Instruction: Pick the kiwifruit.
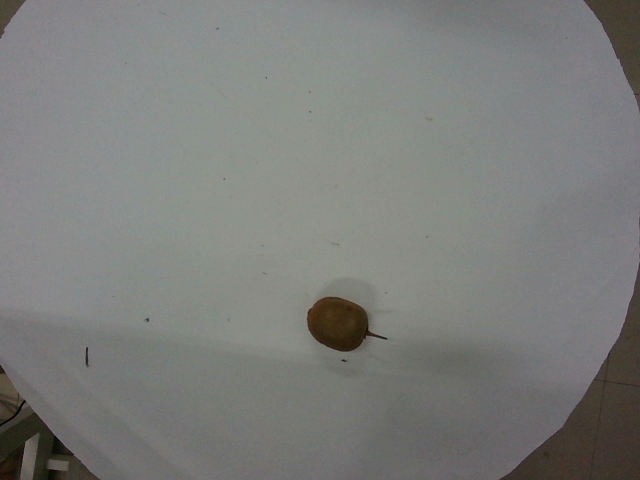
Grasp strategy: vertical